Question: What type of tax is indicated in the document, personal property or real estate?
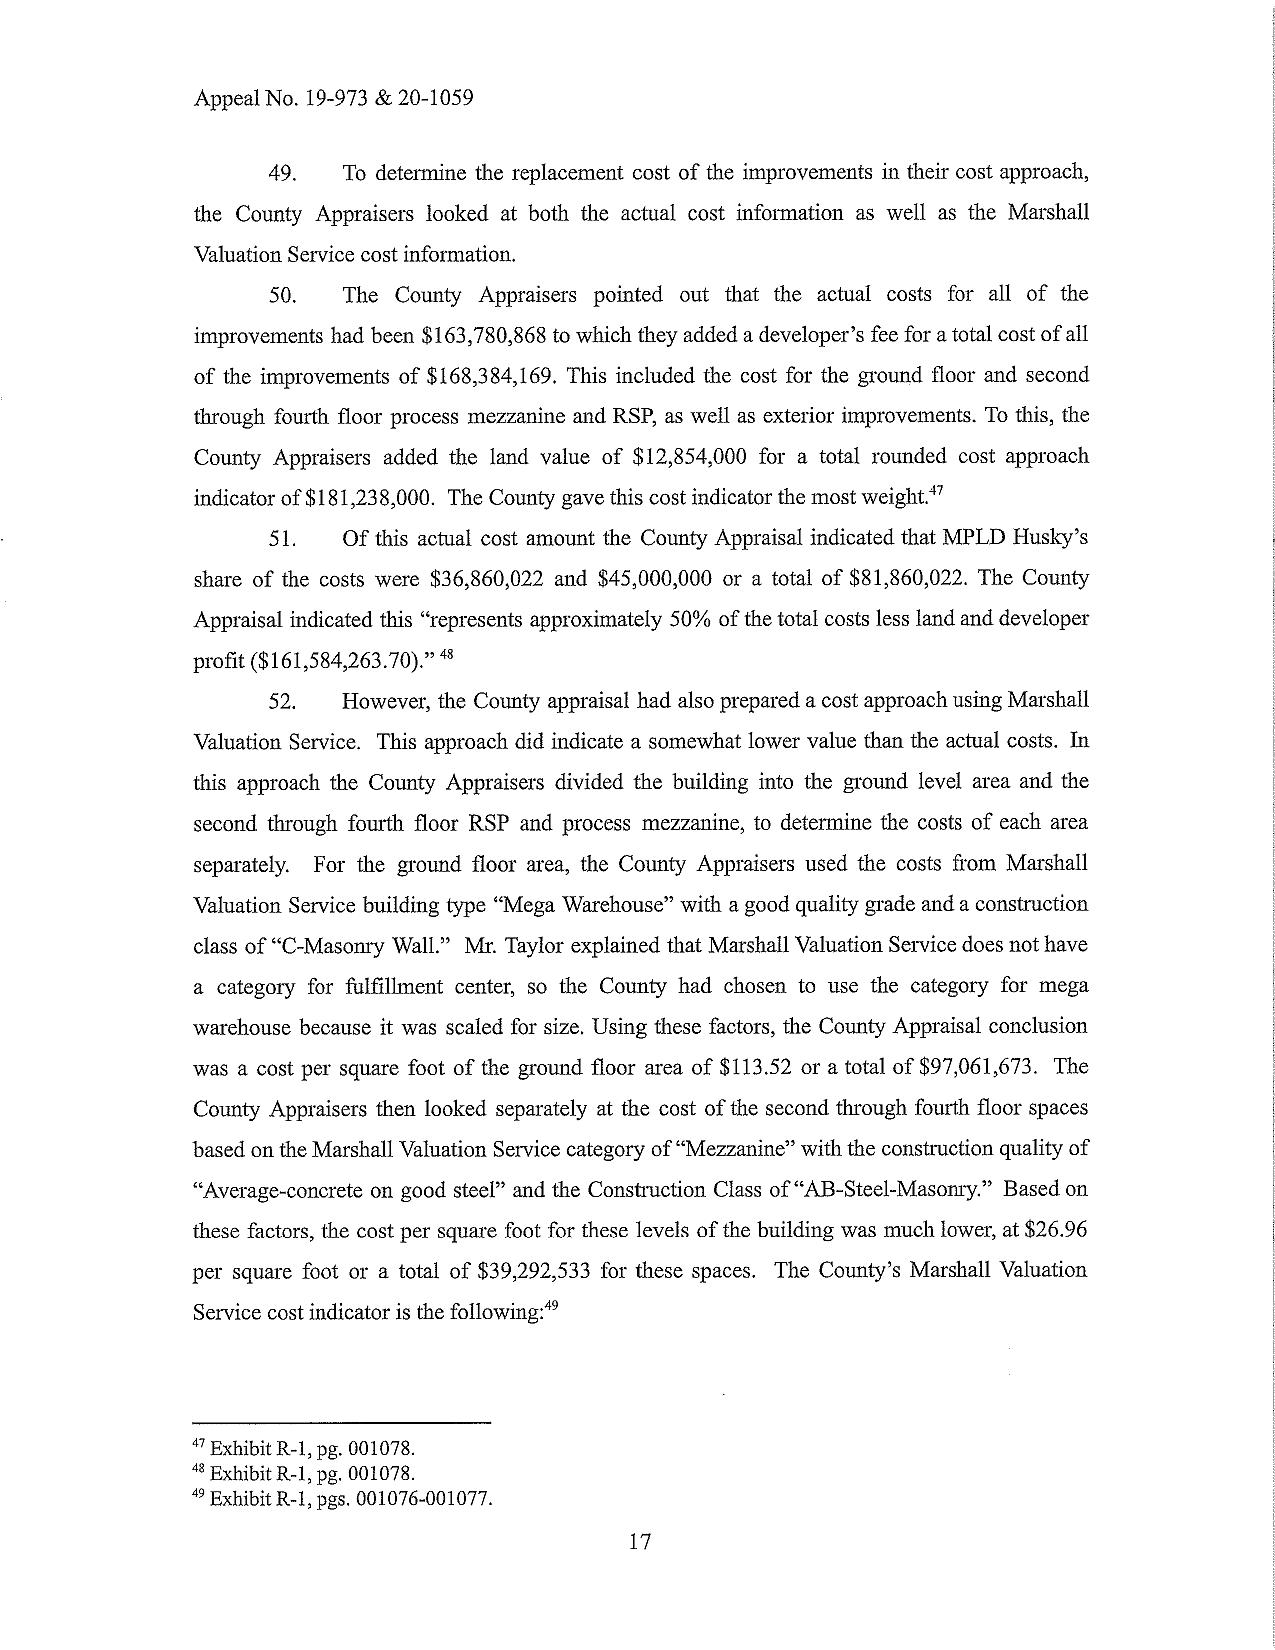
Answer: "Real Estate Tax"